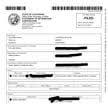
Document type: Invoice